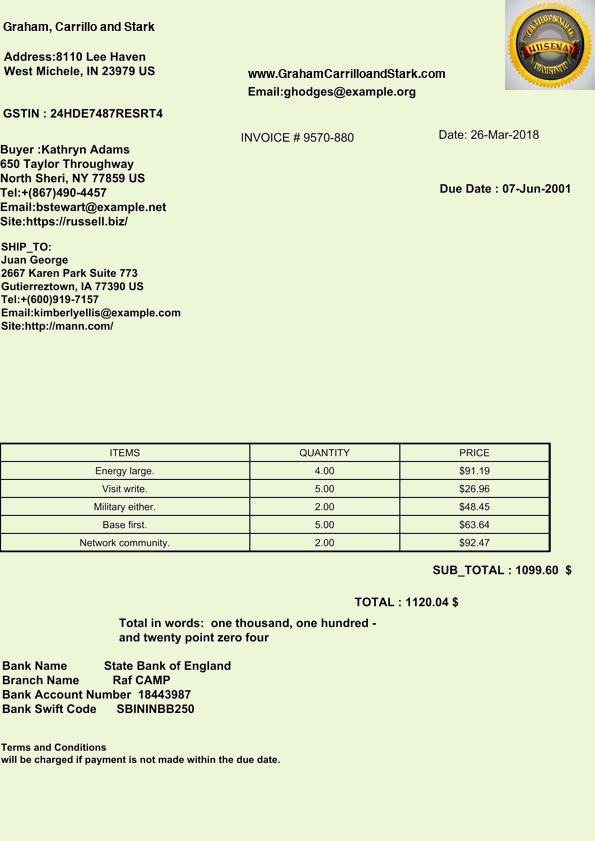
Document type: Invoice